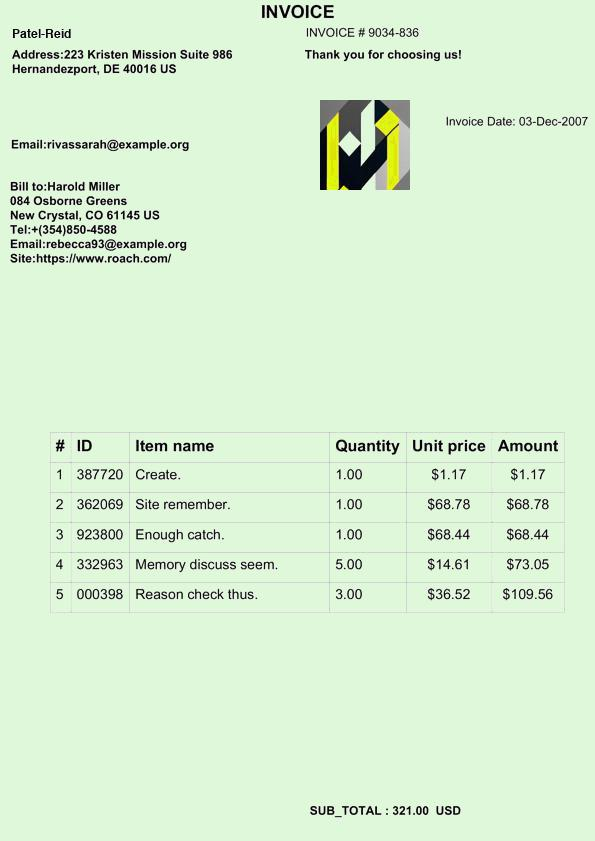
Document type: Invoice